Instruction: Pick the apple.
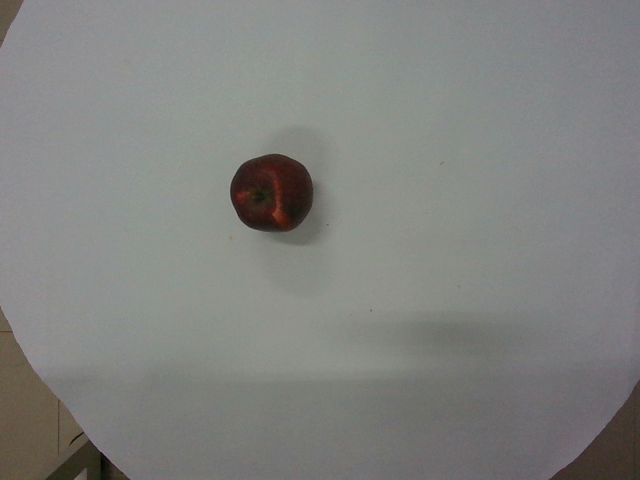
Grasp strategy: vertical